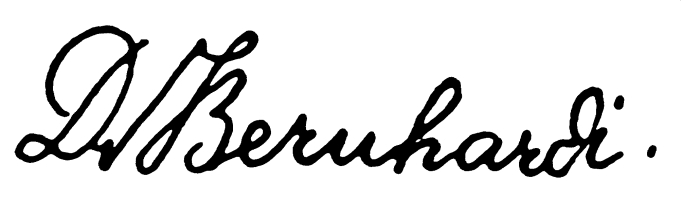
Signature of: anton bernhardi